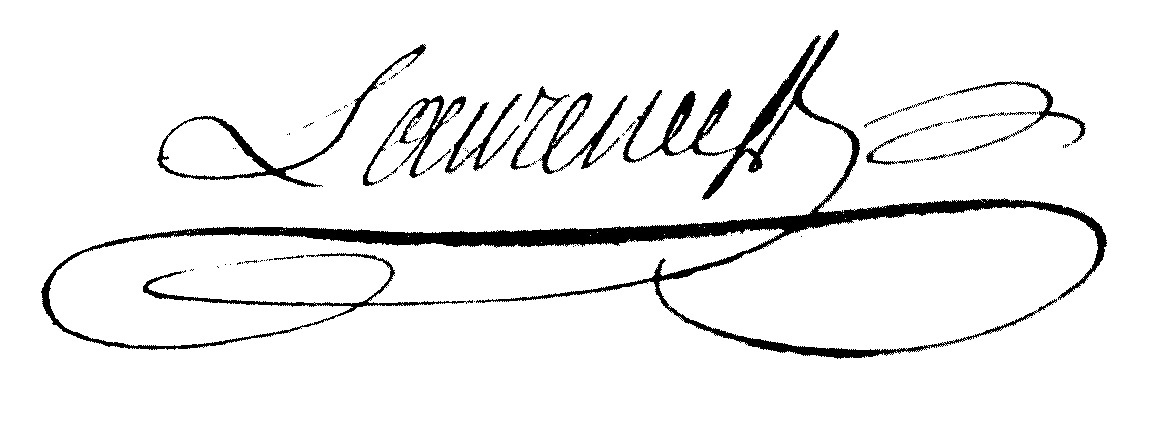
Signature of: louis jean joseph laurence